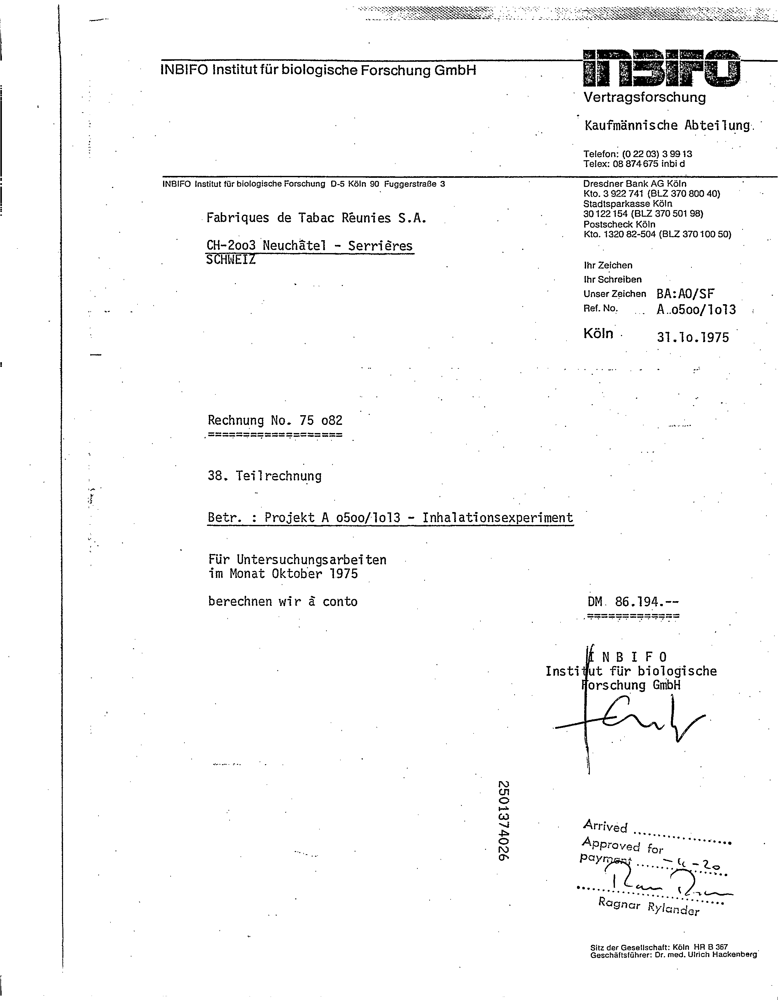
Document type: Invoice